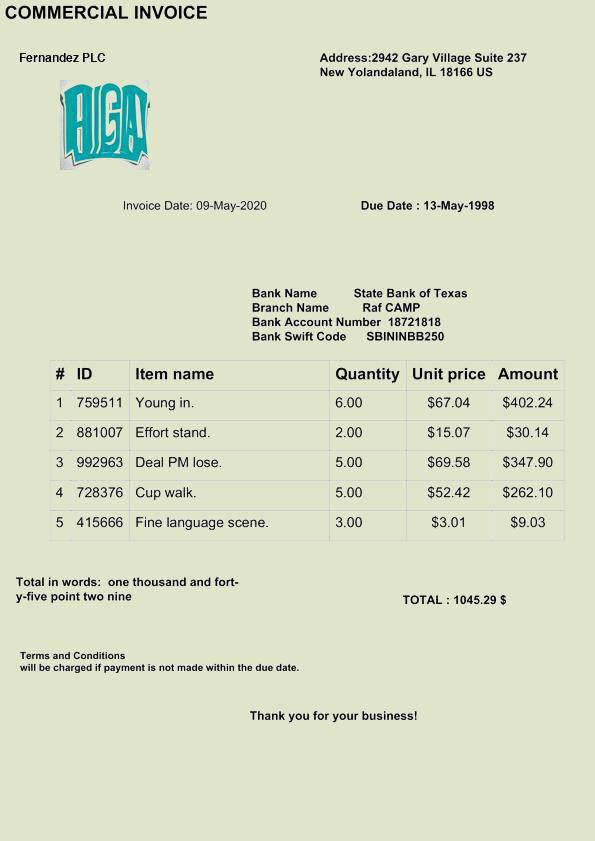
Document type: Invoice